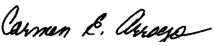
Signature of: carmen e arroyo